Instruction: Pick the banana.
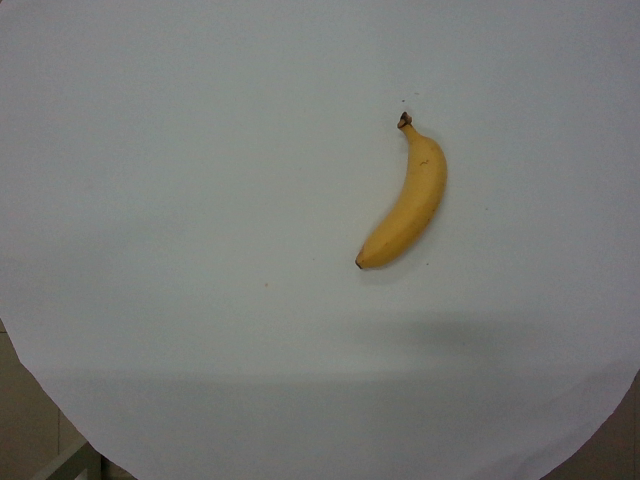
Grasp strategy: vertical